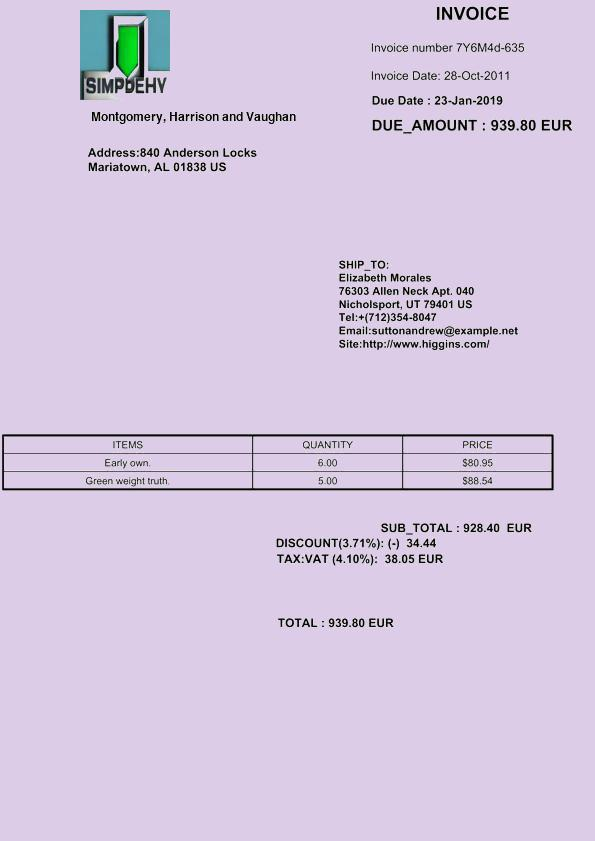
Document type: Invoice